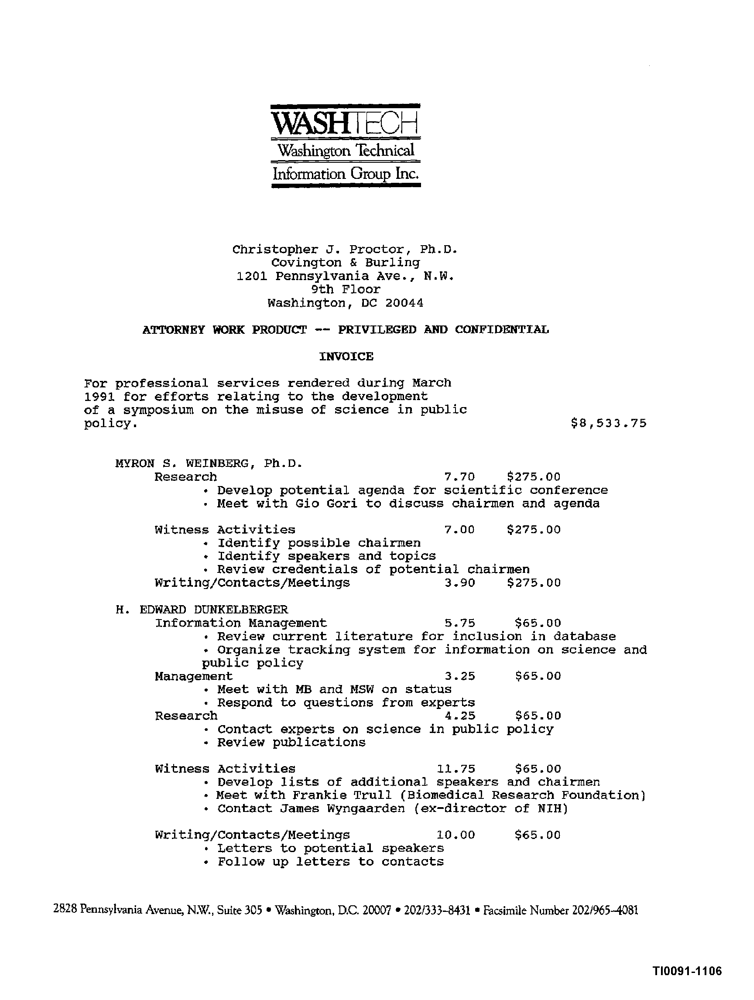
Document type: Invoice